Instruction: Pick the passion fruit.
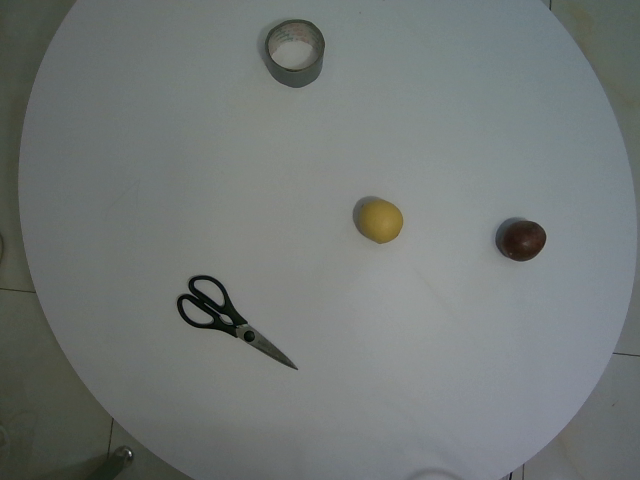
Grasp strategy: vertical